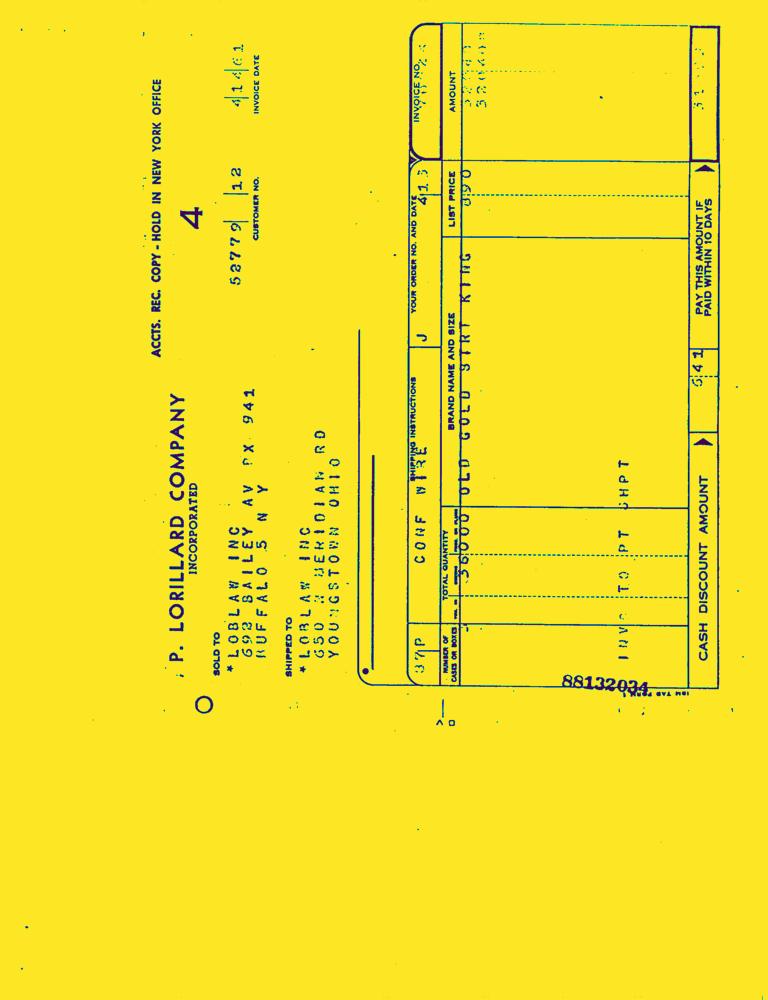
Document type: Invoice-Doc